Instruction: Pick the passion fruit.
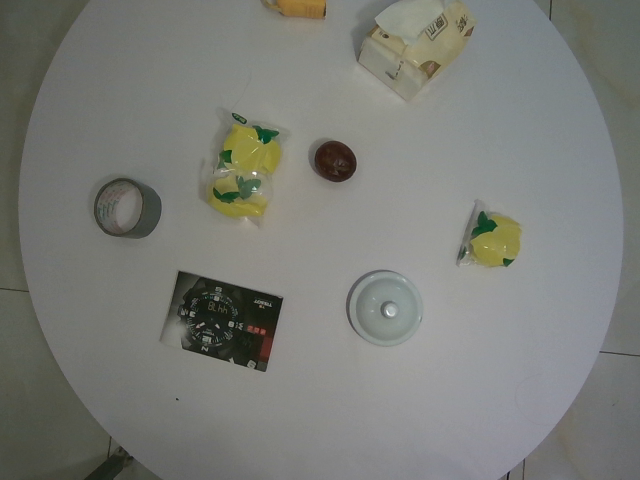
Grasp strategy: vertical